Question: Which state is mentioned in the document?
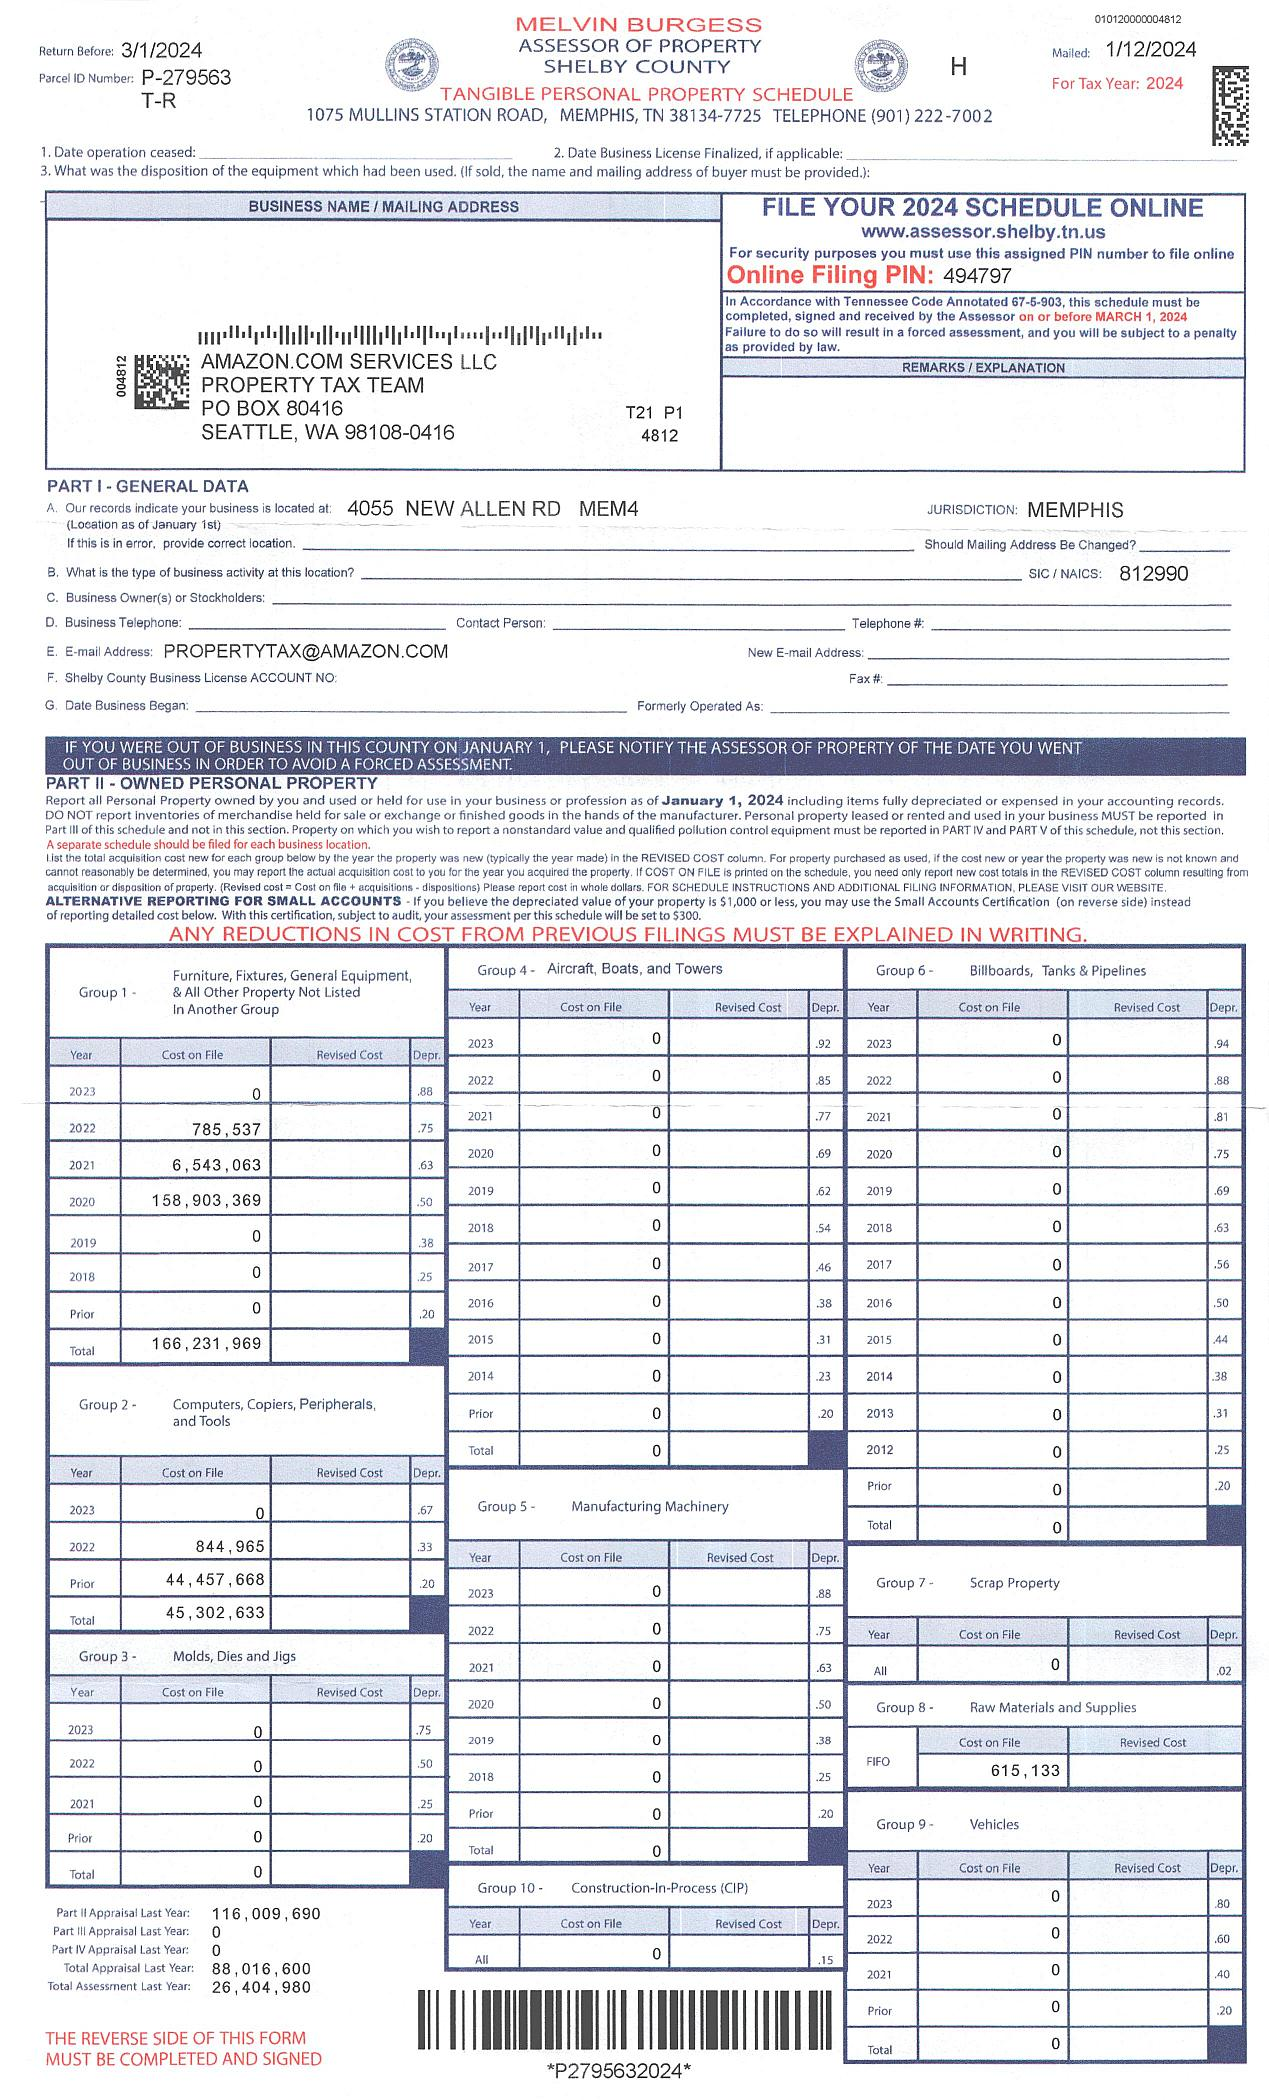
Answer: "TN"